Question: What was observed in the imaging?
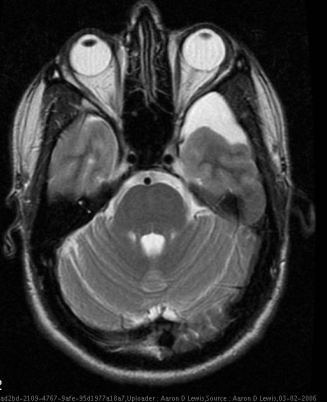
Answer: The imaging shows MRI for Internal Auditory Canal
1.  Incidentally noted anterior left temporal fossa arachnoid cyst.
2.  No evidence of retrocochlear or temporal bone-based pathology.
3.  Sinusitis within both maxillary sinuses as well as fluid within the left mastoid air cells. Cystic lesion anterior to the left temporal lobe, measuring about 3.0 x 3.0 x 3.5 cm, which follows signal characteristics of CSF on all sequences and is consistent with an arachnoid cyst..